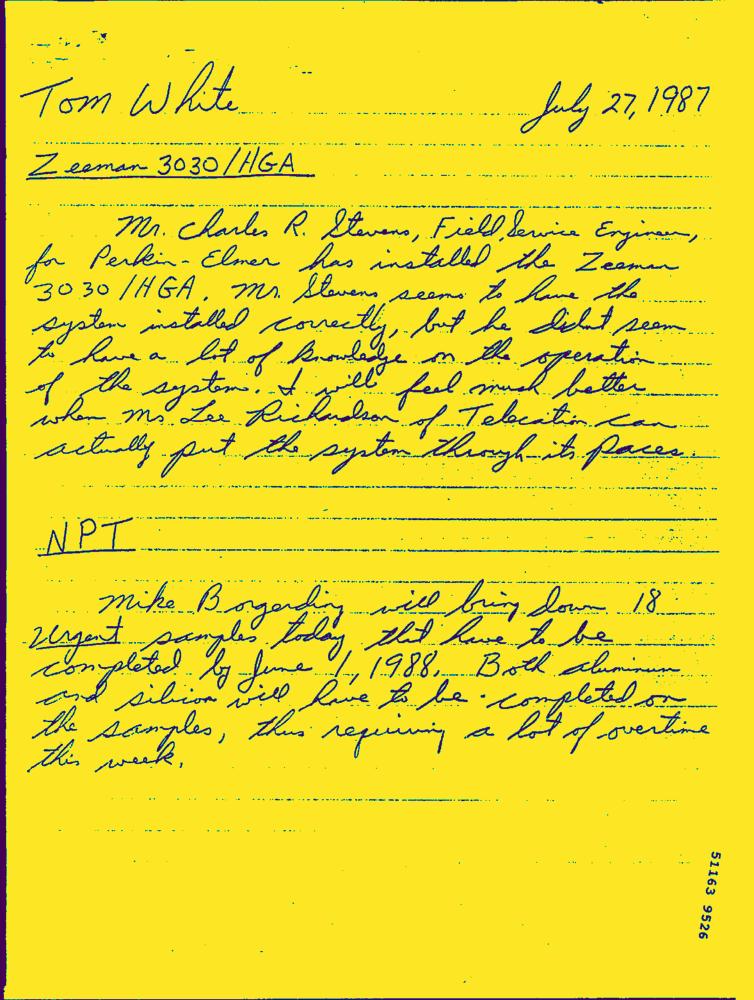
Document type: Hand-Written